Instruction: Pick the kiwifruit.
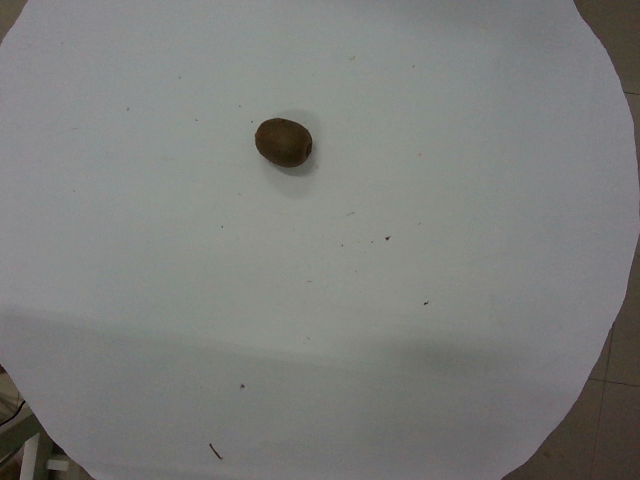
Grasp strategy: vertical